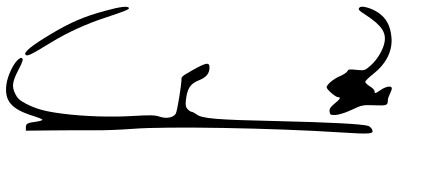
Signature of: mohammad nahavandian